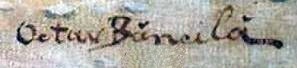
Signature of: octav băncilă